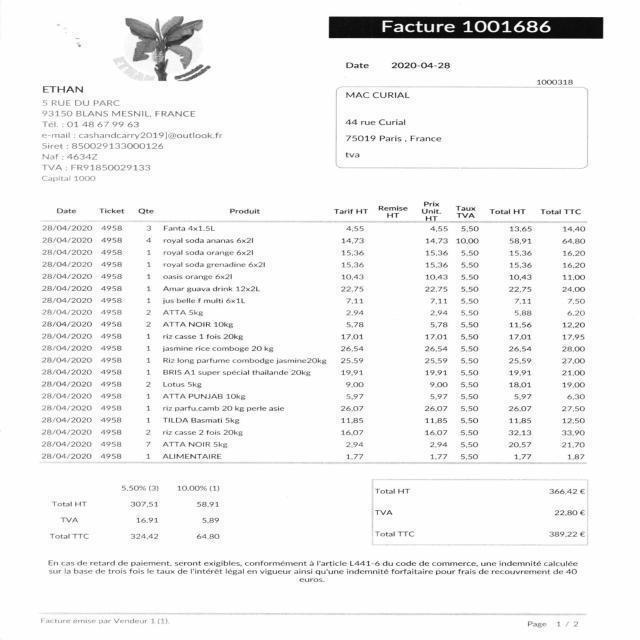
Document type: Invoice